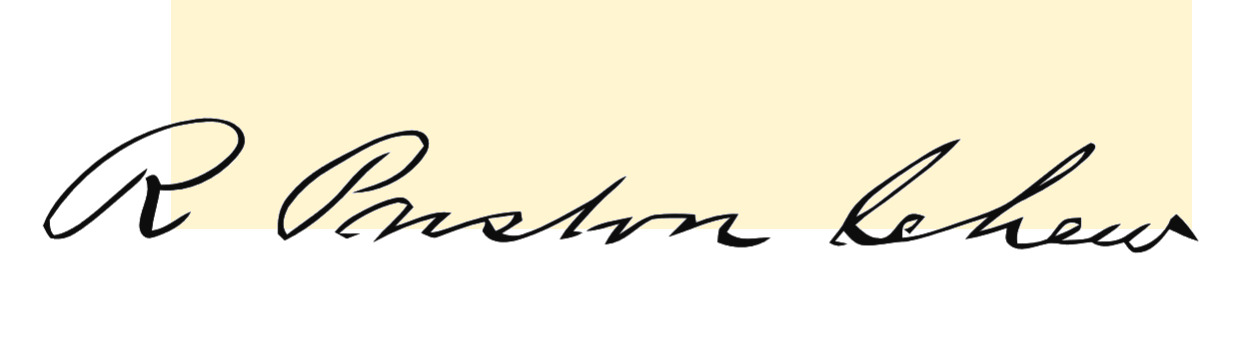
Signature of: r preston chew